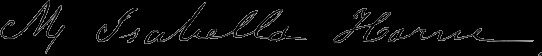
Signature of: mary isabella hales horne